Please extract the written amount, numerical amount, recipient's name, date on the cheque, and the bank's name from the image.
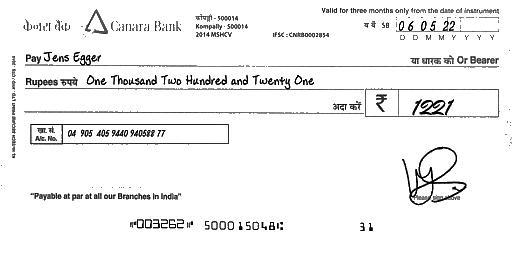
amt_in_words: One Thousand Two Hundred and Twenty One
amt_in_figures: 1221
payee_name: Jens Egger
bank_name: Canara Bank
cheque_date: 06/05/22